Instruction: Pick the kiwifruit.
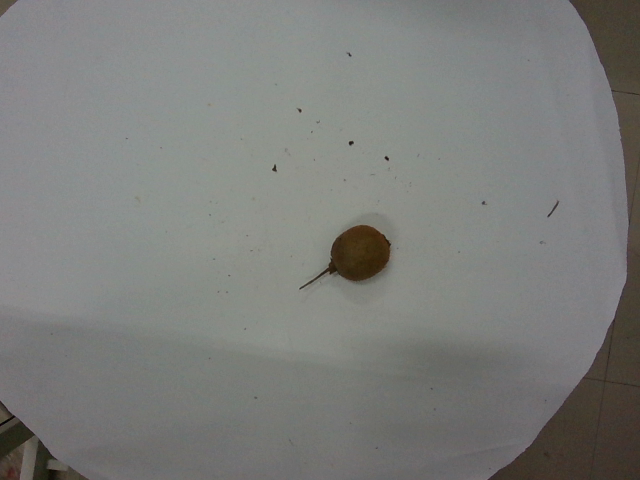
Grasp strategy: vertical